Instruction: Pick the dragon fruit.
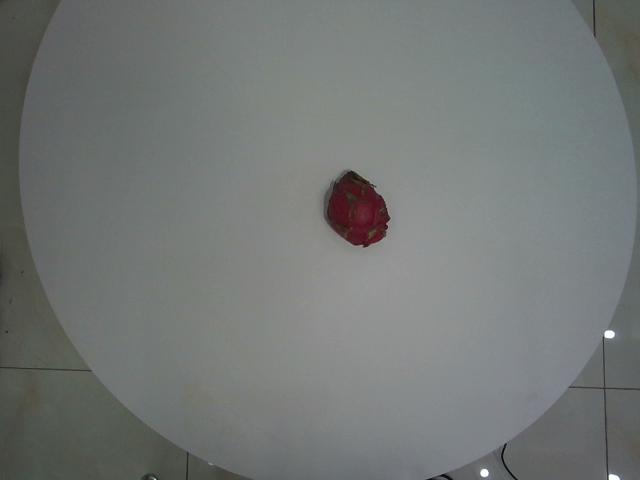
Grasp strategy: vertical